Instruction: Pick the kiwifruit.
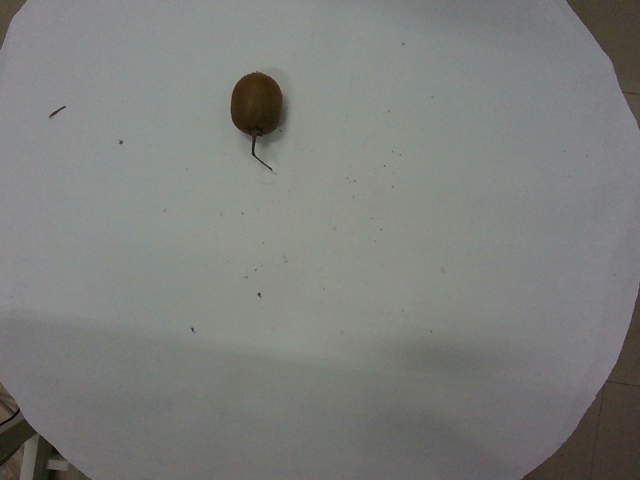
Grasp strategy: vertical